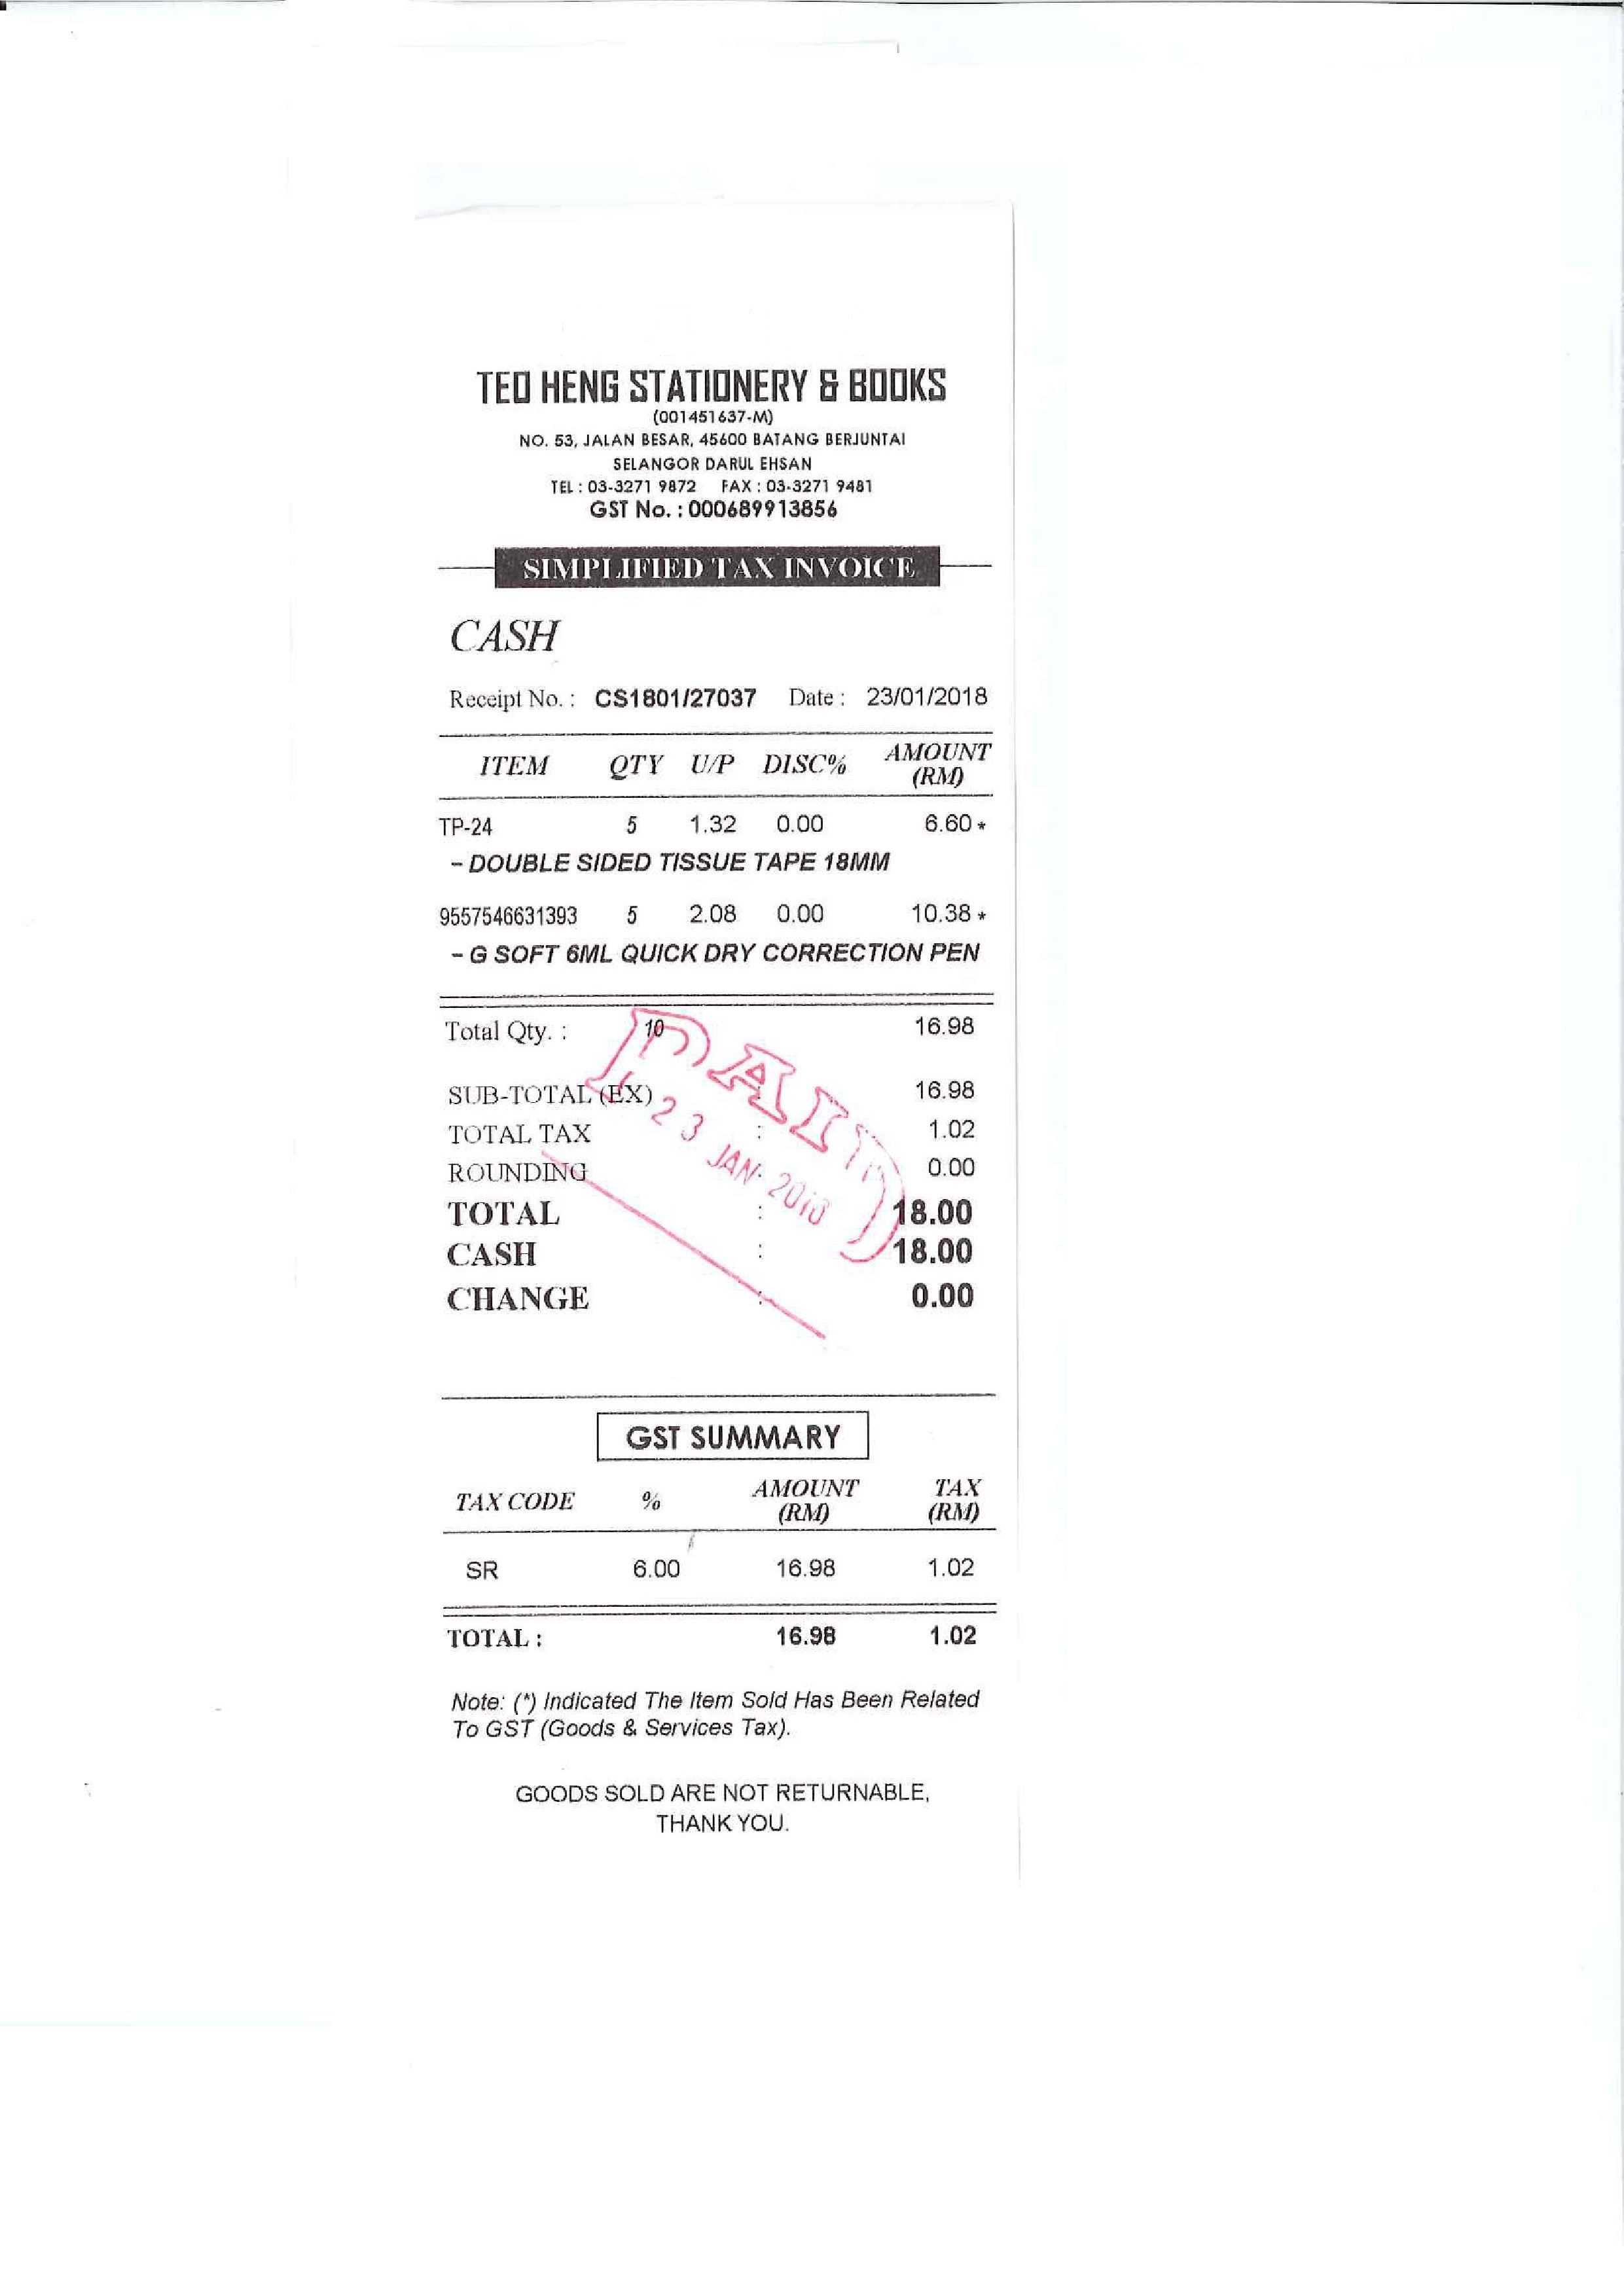
TEO HENG STATIONERY & BOOKS
(001451637-M)
NO. 53, JALAN BESAR, 45600 BATANG BERJUNTAI
SELANGOR DARUL EHSAN
TEL : 03-3271 9872
GST NO. : 000689913856
SIMPLIFIED TAX INVOICE
CASH
RECEIPT NO. : CS1801/27037
DATE : 23/01/2018
ITEM
QTY
U/P
DISC%
AMOUNT
TP-24
5
1.32
0.00
6.60 *
- DOUBLE SIDED TISSUE TAPE 18MM
9557546631393
5
2.08
0.00
10.38 *
- G SOFT 6ML QUICK DRY CORRECTION PEN
TOTAL QTY. :
10
16.98
SUB-TOTAL (EX)
TOTAL TAX
ROUNDING
TOTAL
CASH
CHANGE
16.98
1.02
0.00
18.00
18.00
0.00
GST SUMMARY
TAX CODE
%
AMOUNT
TAX
SR
6.00
16.98
1.02
TOTAL :
16.98
1.02
NOTE: (*) INDICATED THE ITEM SOLD HAS BEEN RELATED
TO GST (GOODS & SERVICES TAX).
GOODS SOLD ARE NOT RETURNABLE,
THANK YOU.
(RM)
(RM)
(RM)
(RM)
(RM)
FAX : 03-3271 9481
(RM)
:
:
:
:
:
: